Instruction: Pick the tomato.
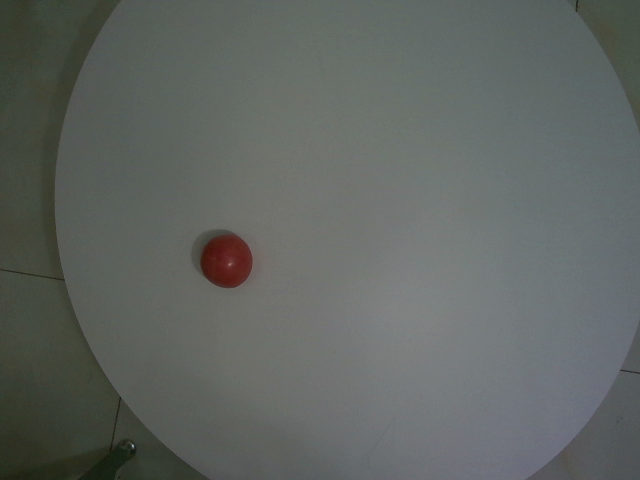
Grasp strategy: vertical